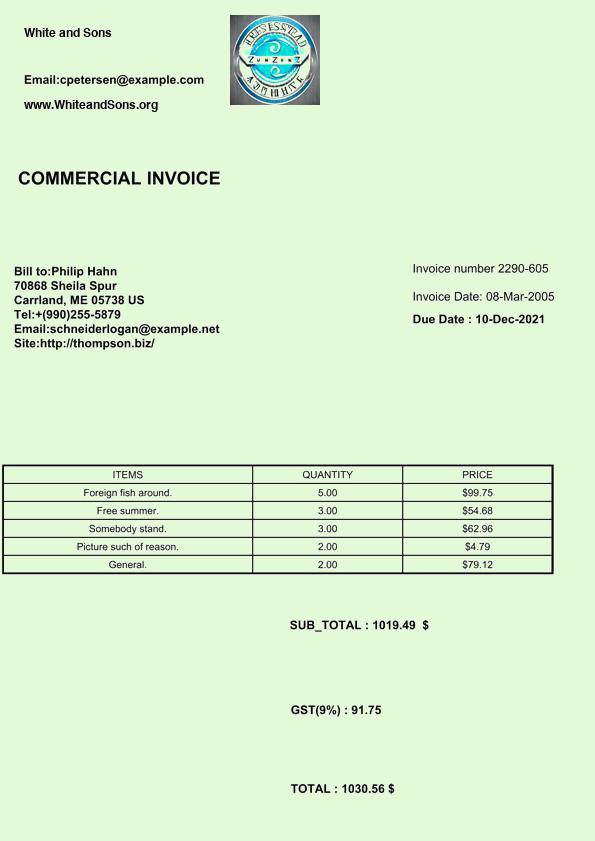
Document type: Invoice